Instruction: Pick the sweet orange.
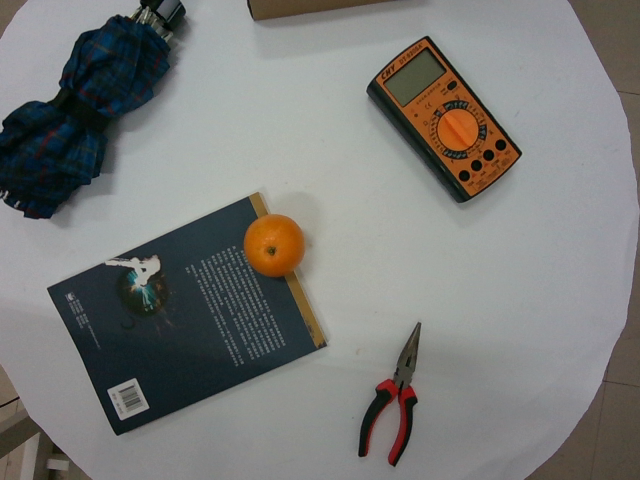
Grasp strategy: vertical